Question: Can you provide the account number mentioned in the document?
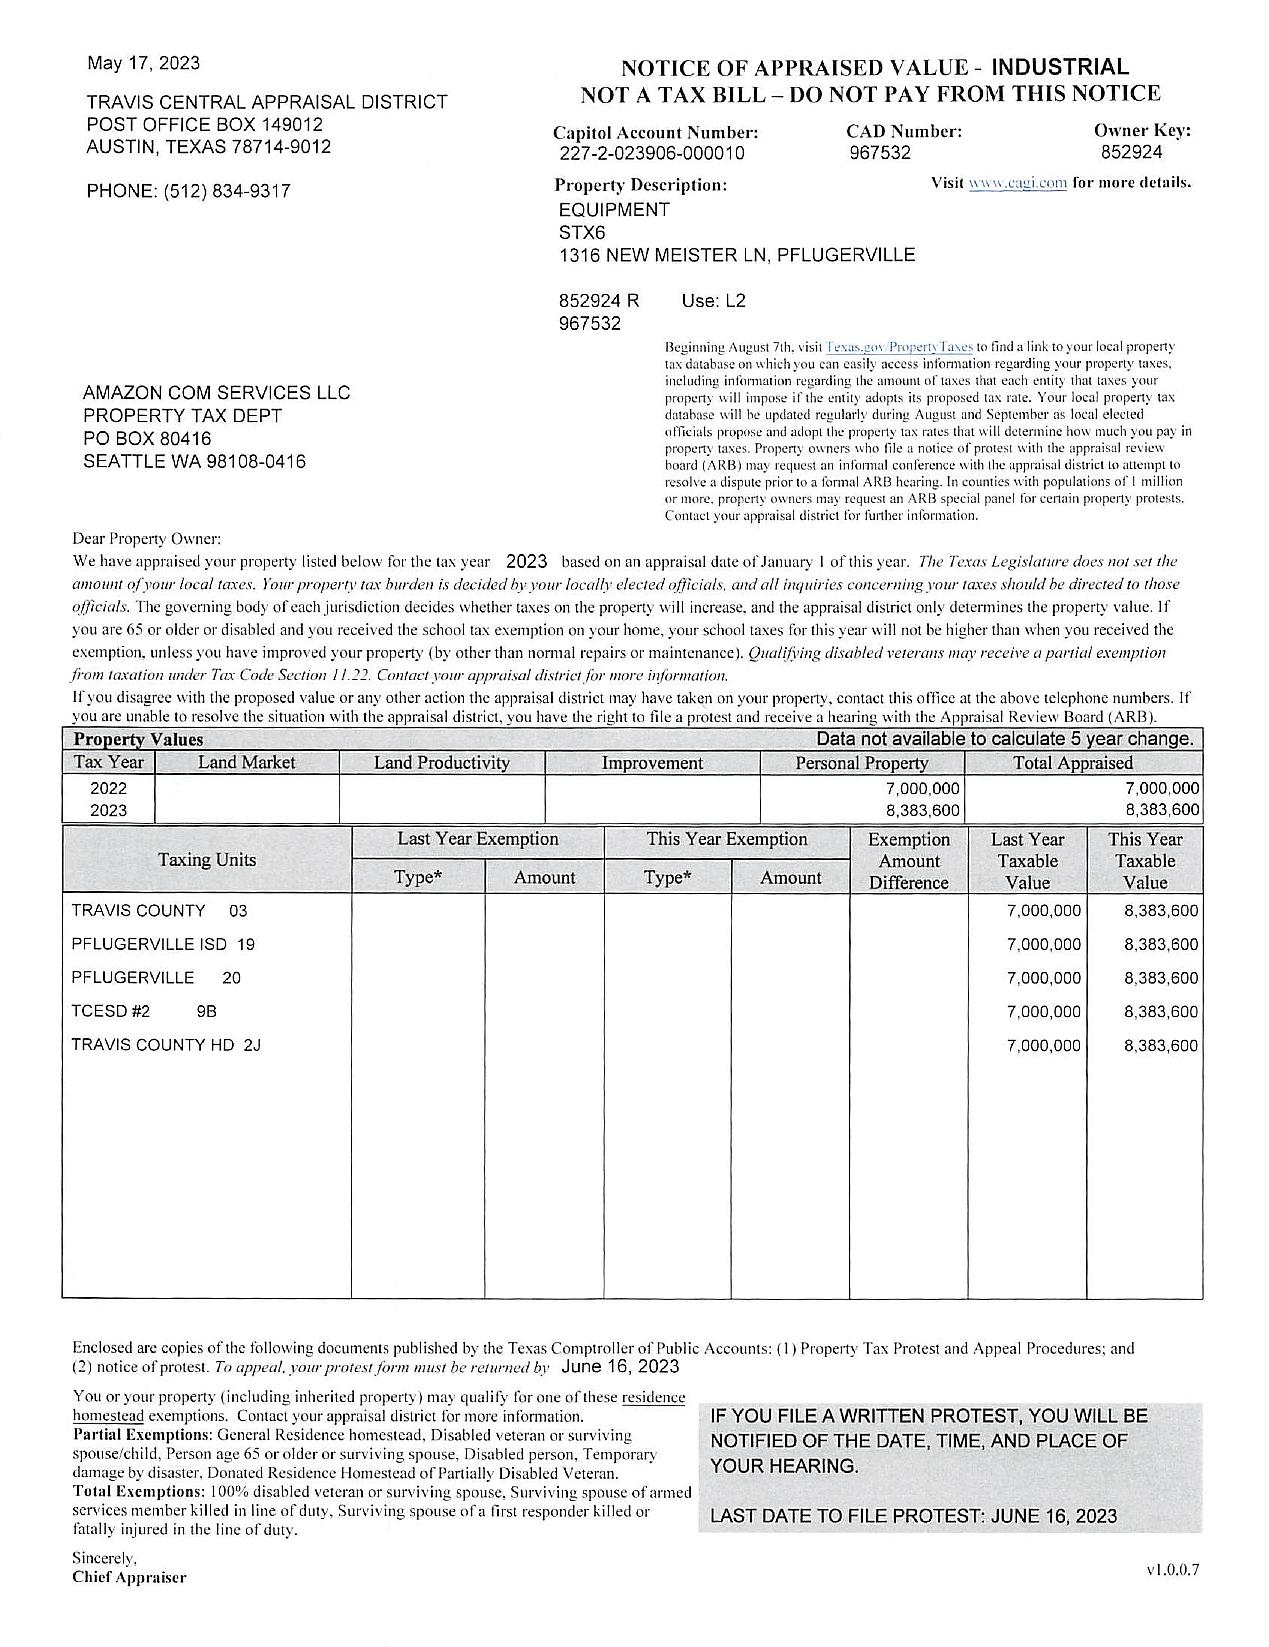
Answer: "227-2-023906-000010"